Can you pull out the amount in words, numerical amount, payee's name, date of the cheque, and the bank's name from the image?
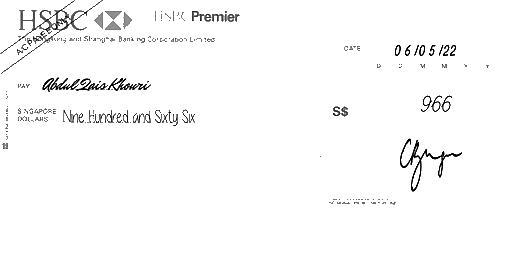
amt_in_words: Nine Hundred and Sixty Six
amt_in_figures: 966
payee_name: Abdul Qais Khouri
bank_name: HSBC
cheque_date: 06/05/22